Question: Talk about the condition:
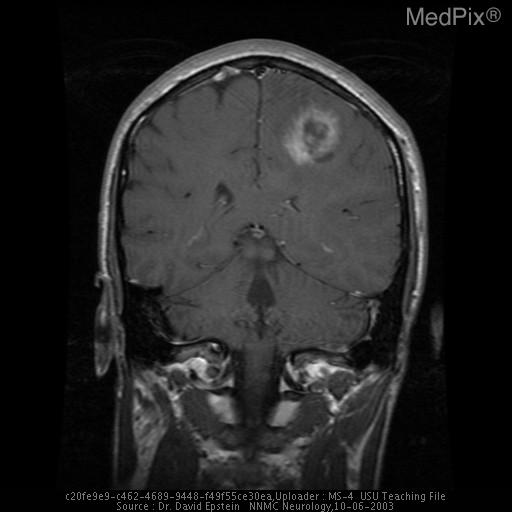
Answer: The disease is discussed as: Glioblastoma Multiforme (GBM) is a WHO grade IV astrocytoma - with high mitotic activity and either endothelial proliferation or necrosis.  They are the most common primary intracranial neoplasm and have the worst prognosis. They are typically seen in adults greater than 40 with lower grade astrocytomas occurring more often in younger adults and children. They present most commonly with headaches or seizures, but can also present with hemiparesis or signs of increased intracranial pressure. These symptoms usually present in a short time frame, on the order of weeks to months.

Radiologically, they are usually show a heterogeneous signal on MR and commonly have extensive surrounding "vasogenic edema". Tumor necrosis is a hallmark of GBM and typically appears on MRI as an area of non-enhancing T-1 hypointensity. This area is frequently surrounded by an enhancing region. Invasion of white matter tracts is common with spread of the neoplasm to the opposite hemisphere through the corpus callosum in up to 75% of cases.  The regions of "vasogenic edema" usually include white-matter that is infiltrated by neoplastic cells.  Neoplastic infiltration often extends beyond any region of signal abnormality noted on imaging, and even into areas that are "normal" by both gross and microscopic pathology.

Radiological features generally correlate with tumor grade but are not specific. Histological grading is the most reliable means of assessing this neoplasm.

http://www.nabtt.org/overview.htm